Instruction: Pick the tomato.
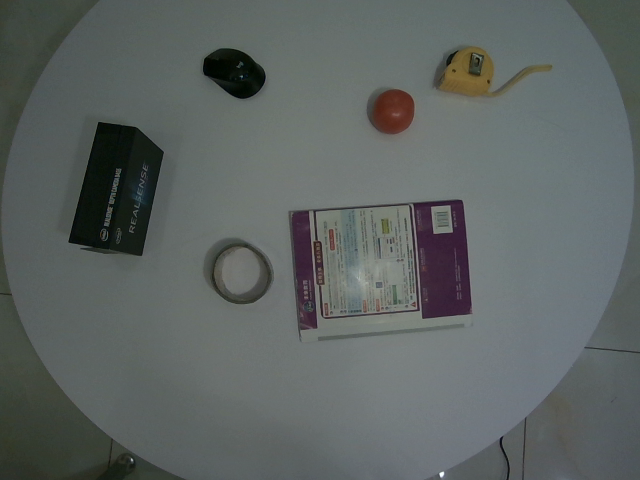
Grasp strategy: vertical